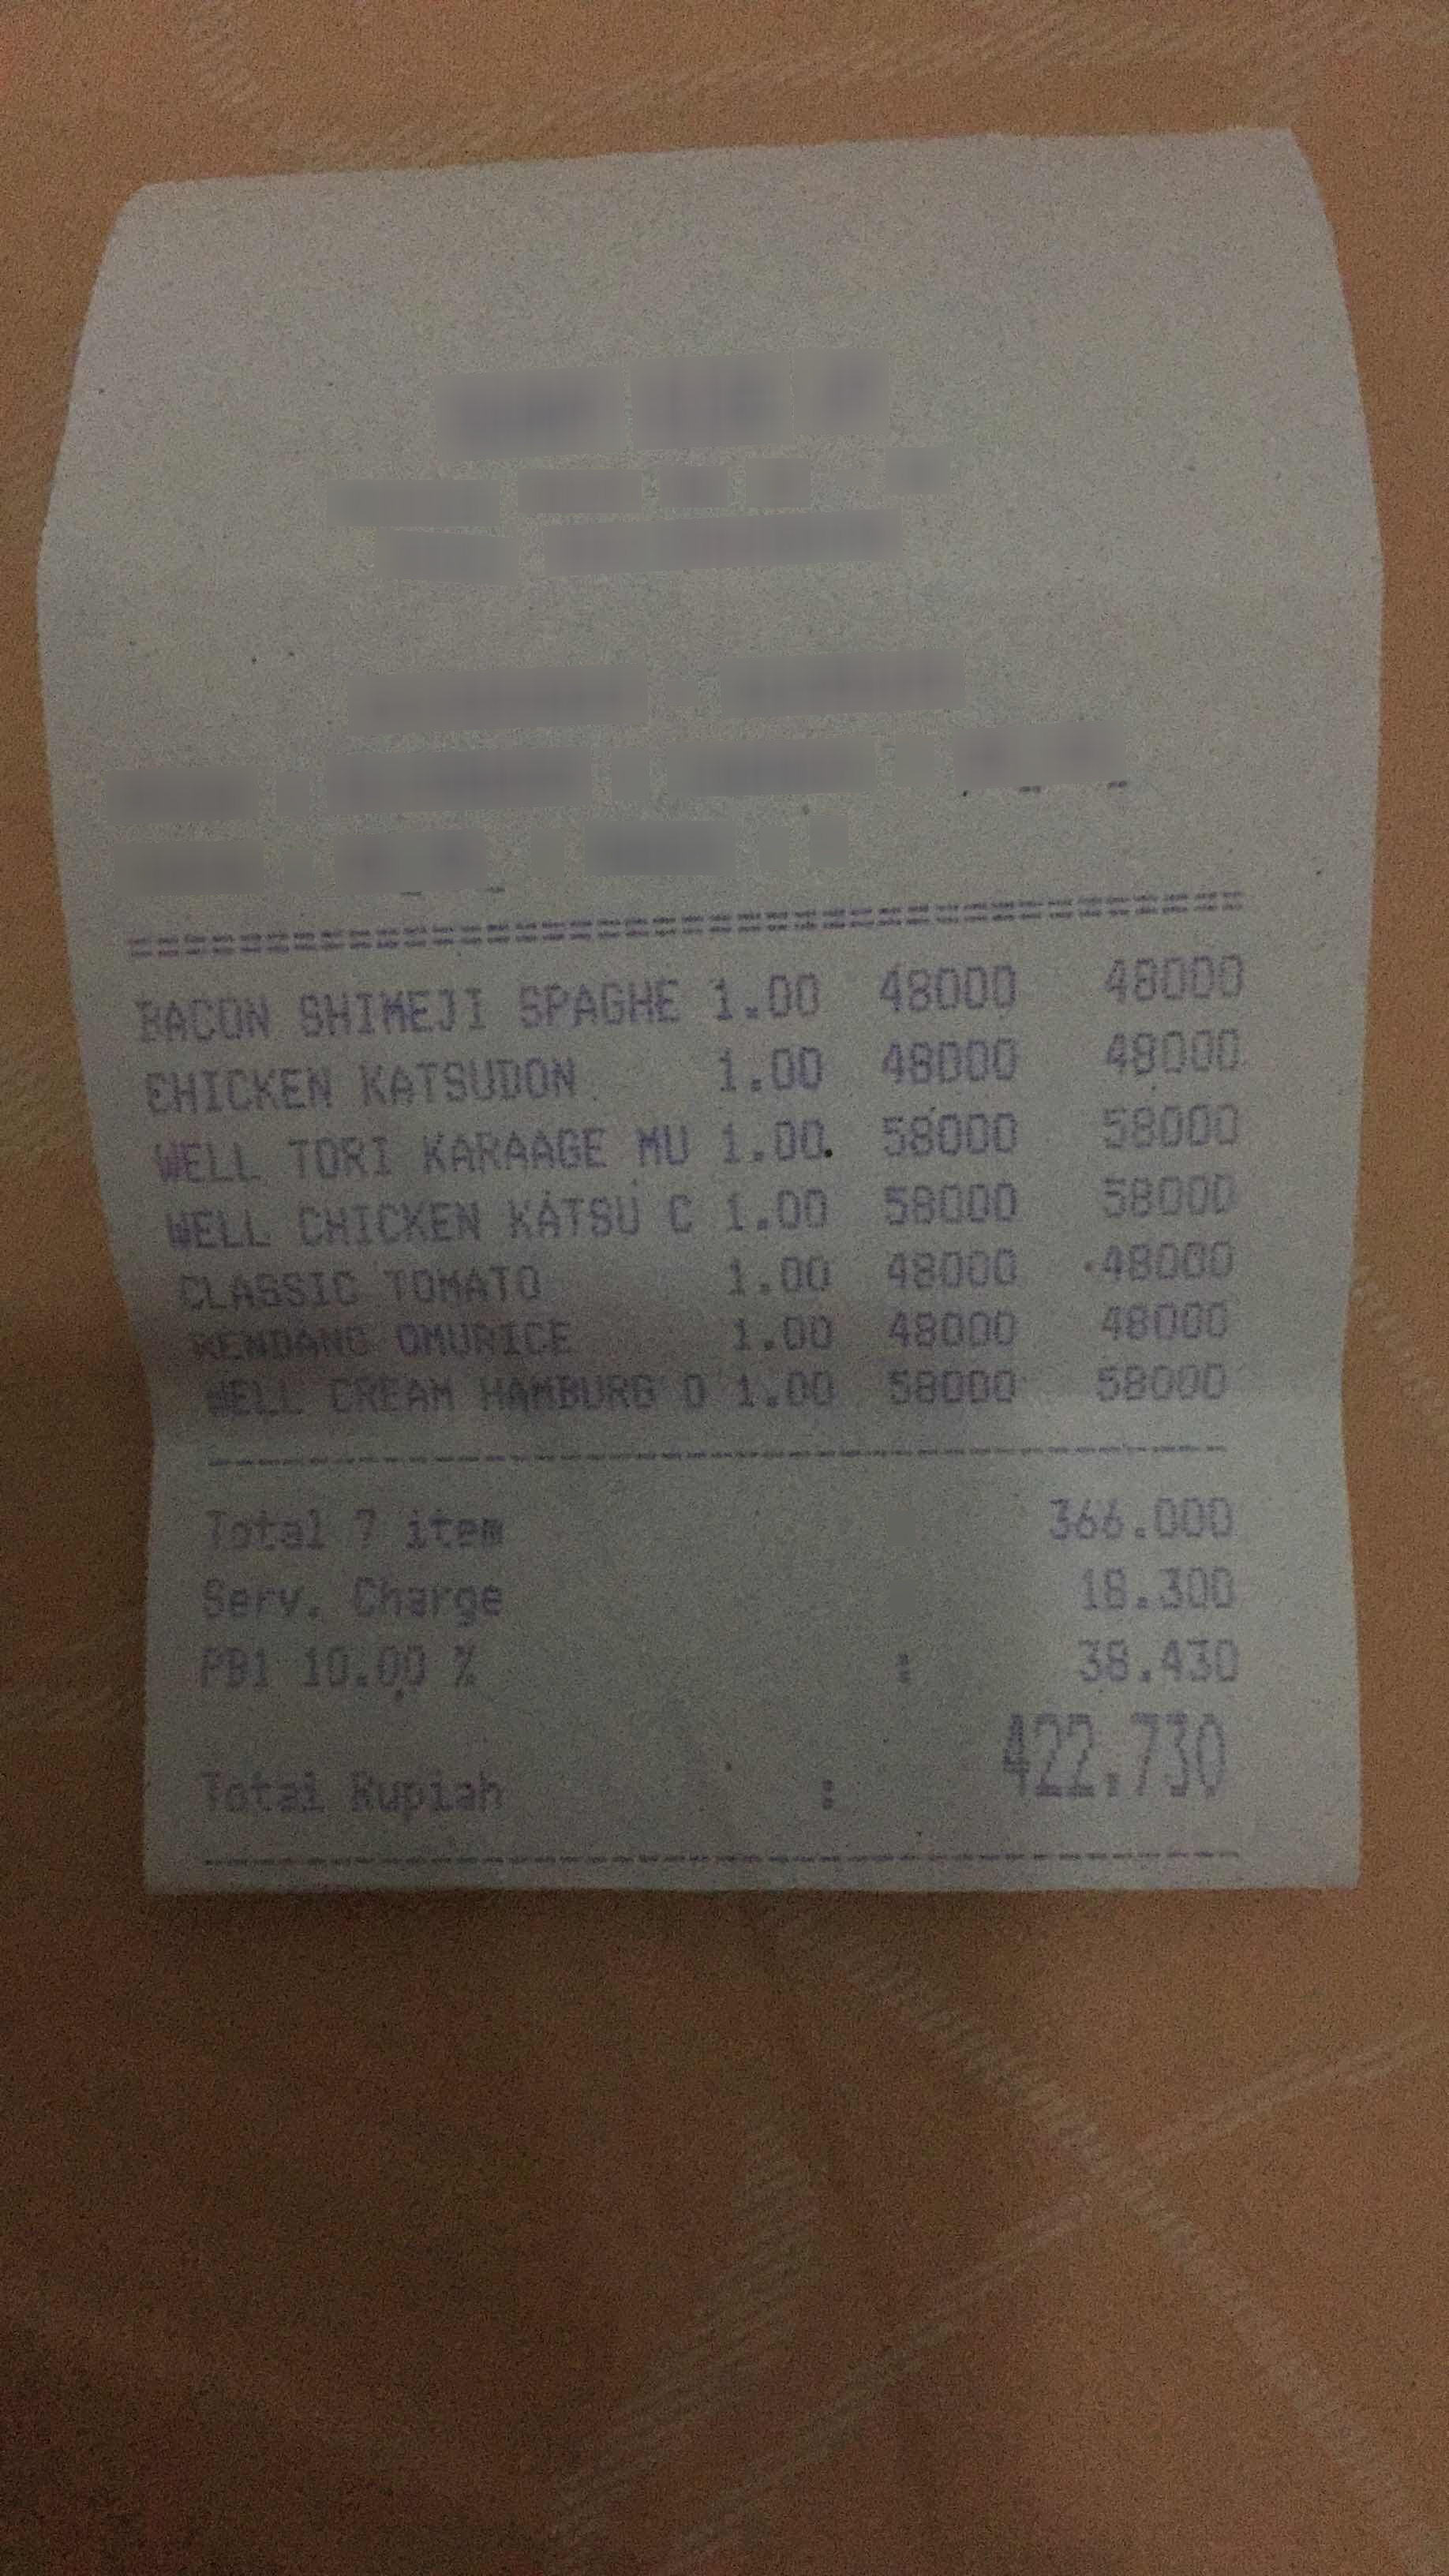
Number of items: 7
Subtotal: 366.000
Service charge: 18.300
Tax: 38.430
Total: 422,730
OCR text regions:
text: BACON
text: SHIMEJI
text: SPAGHE
text: 1.00
text: 48000
text: 48000
text: CHICKEN
text: KATSUDON
text: 1.00
text: 48000
text: 48000
text: WELL
text: TORI
text: KARAAGE
text: MU
text: 1.00.
text: 58000
text: 58000
text: WELL
text: CHICKEN
text: KATSU
text: C
text: 1.00
text: 58000
text: 58000
text: CLASSIC
text: TOMATO
text: 1.00
text: 48000
text: .48000
text: RENDANG
text: OMURICE
text: 1.00
text: 48000
text: 48000
text: #F11
text: CREAM
text: HAMBURG
text: 0
text: 1.00
text: 58000
text: 58000
text: 366.000
text: Serv.
text: Charge
text: 18.300
text: PB1
text: 10.00
text: %
text: 38.430
text: Total
text: Rupiah
text: 422,730
text: Total
text: 7
text: item